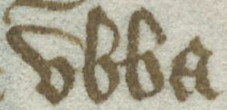
Signature of: ubba